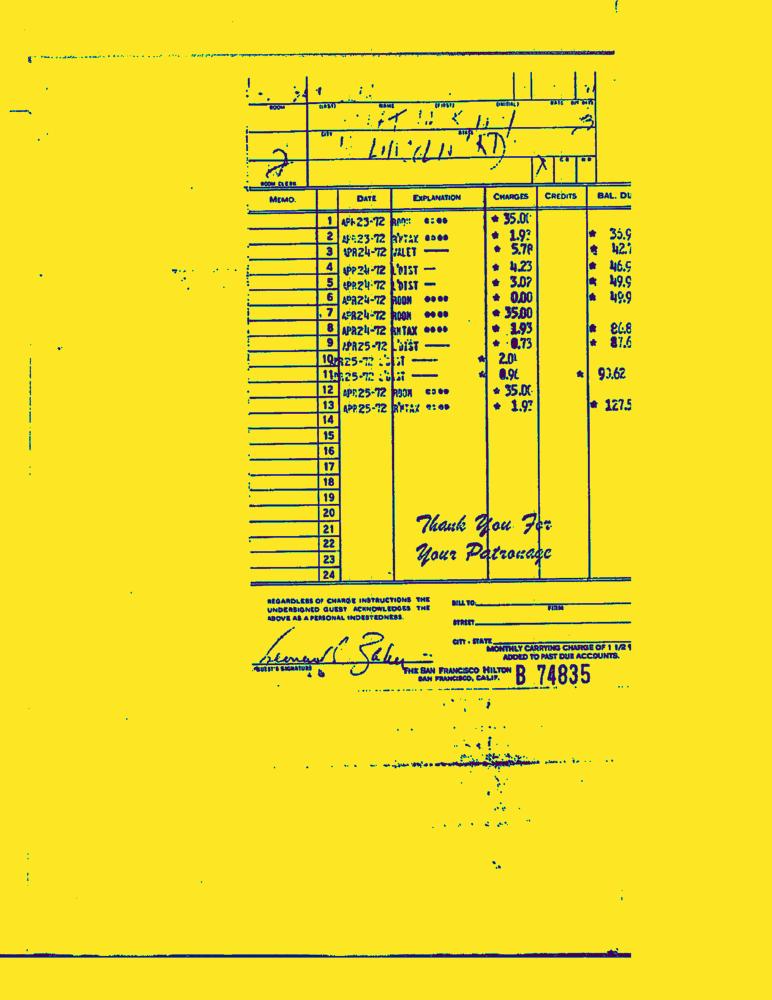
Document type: Invoice-Doc